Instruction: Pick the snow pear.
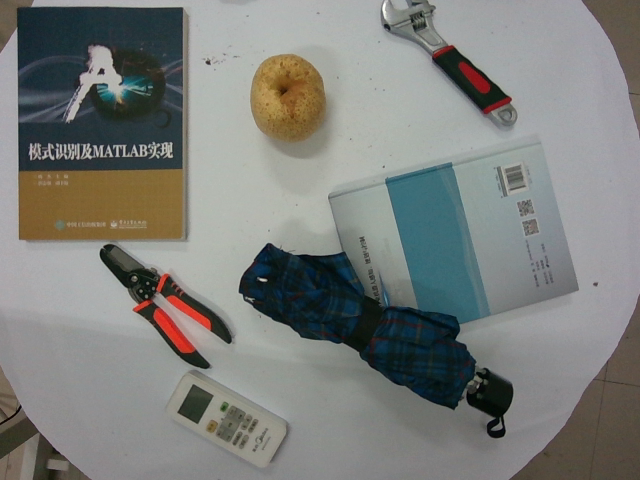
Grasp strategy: vertical